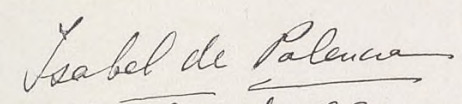
Signature of: isabel oyarzábal smith